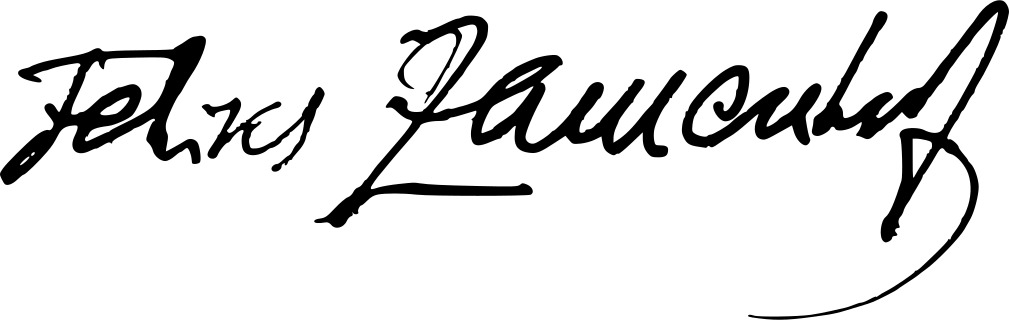
Signature of: felix zamenhof